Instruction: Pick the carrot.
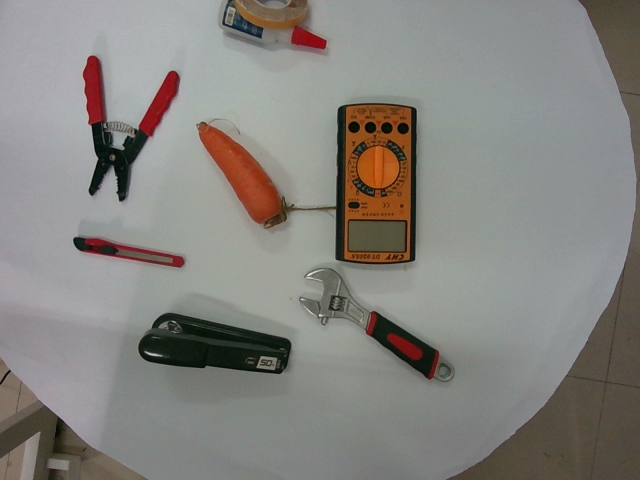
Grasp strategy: vertical